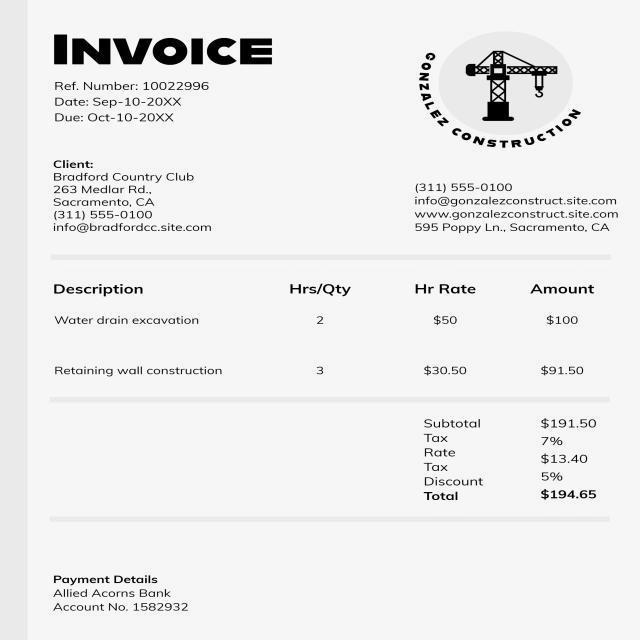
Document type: Invoice